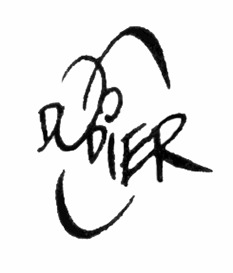
Signature of: alain dodier